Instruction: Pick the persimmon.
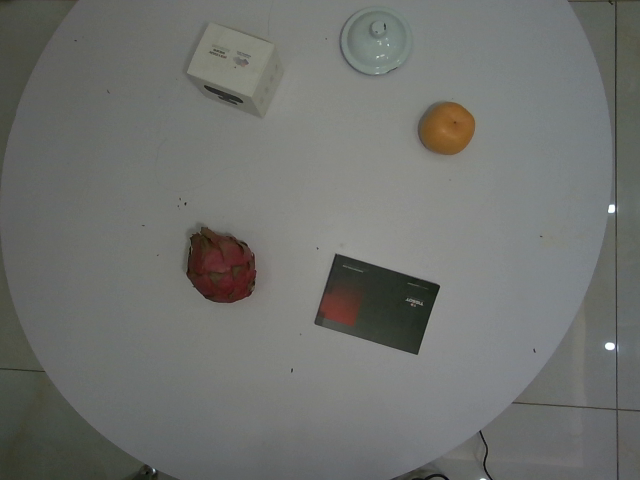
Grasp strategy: vertical